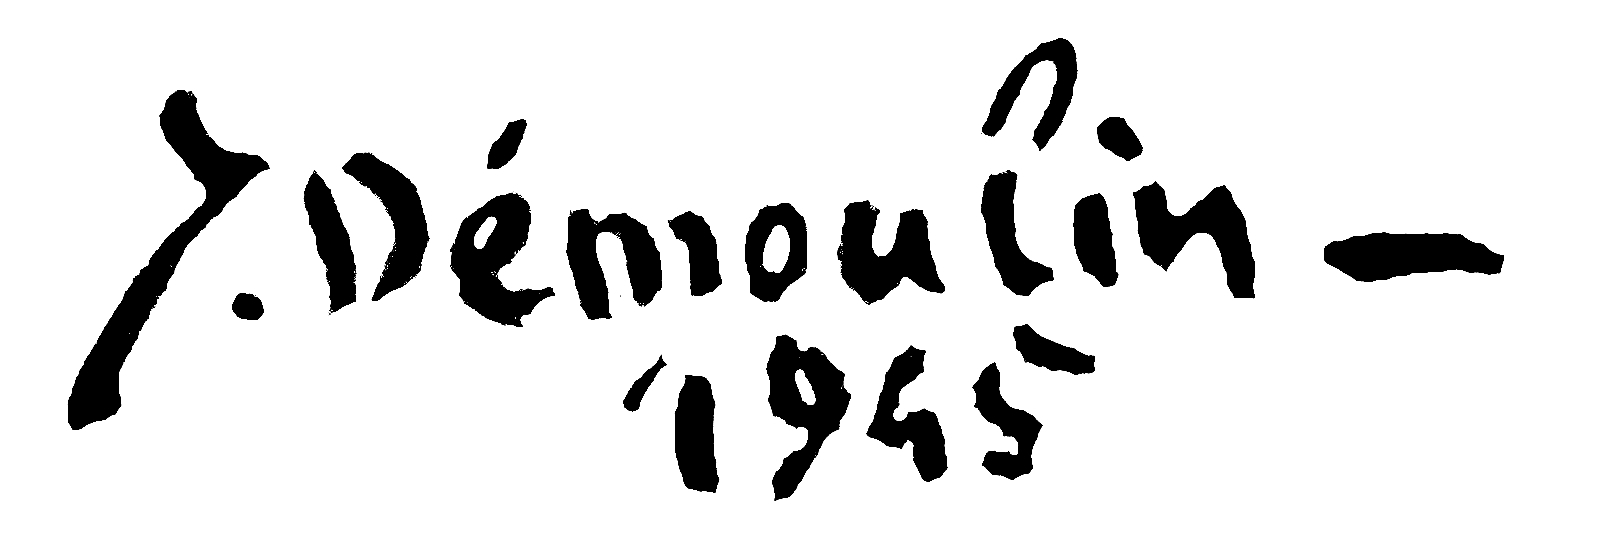
Signature of: jacques démoulin